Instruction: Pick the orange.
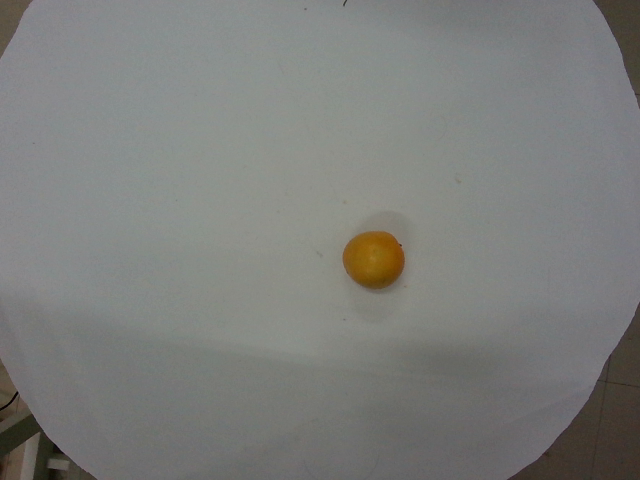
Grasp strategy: vertical